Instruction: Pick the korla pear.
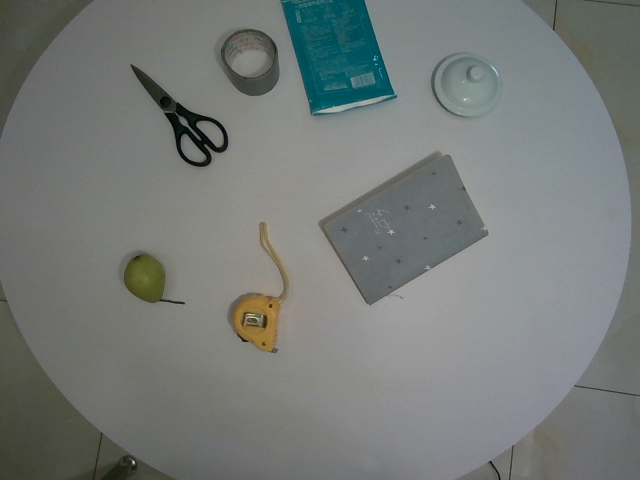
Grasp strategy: vertical